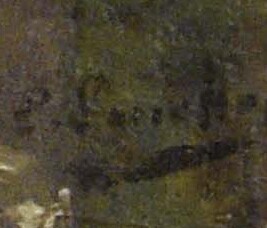
Signature of: paul louchet